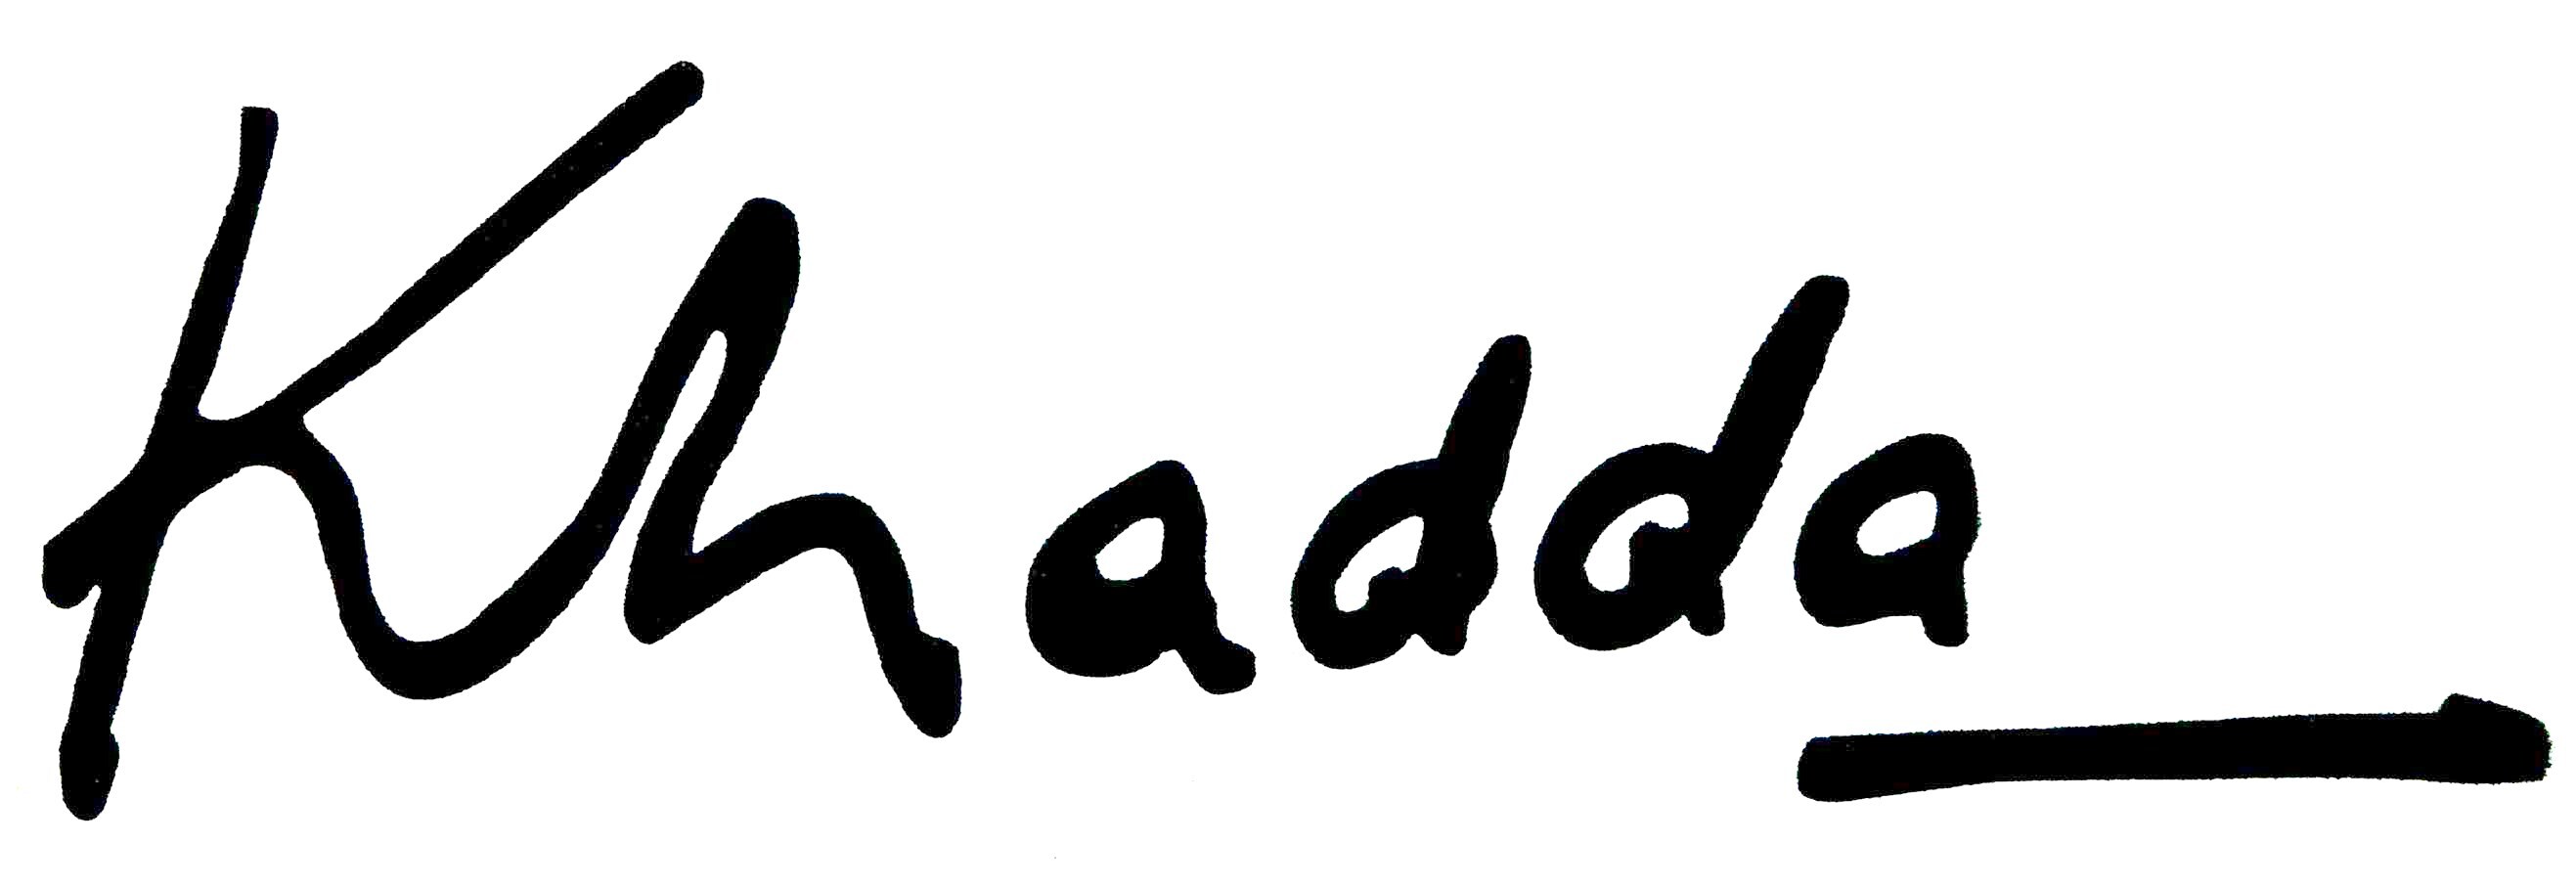
Signature of: mohammed khadda